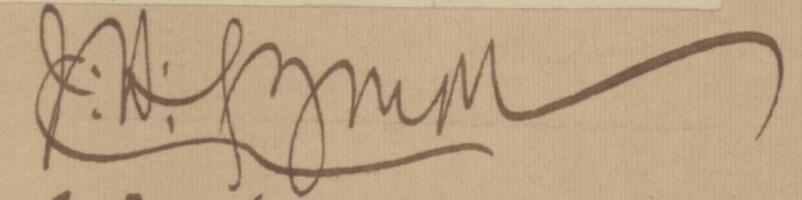
Signature of: josiah symon